Question: What is the main concern?
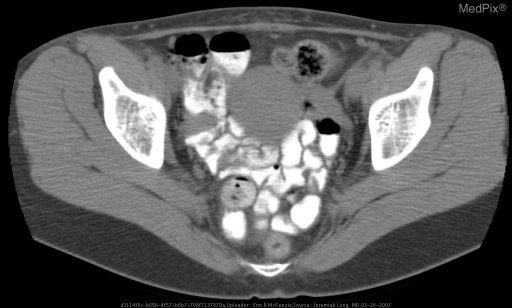
Answer: The findings suggest •  Within the pelvis, just posterior to the uterus and just to the right of the midline, there is a 1.9 cm round mass with an internal air-fluid level and some enteric contrast material present within.
•  The density of the enteric contrast material within the lesion is somewhat less than that of the surrounding small bowel.
•  There is no mesenteric inflammatory change surround this lesion.
•  The appendix is not definitely identified on this examination.  No secondary signs of appendiceal inflammation are noted.
•  The bowel loops otherwise demonstrate normal attenuation and configuration throughout.
•  There is no evidence of bowel obstruction.. Posterior to the uterus and to ther right of midline there is a 1.9 cm rounded mass with an internal air-fluid level and some enteric contrast material present within.. The patient might have a history of 42 year old female with a 10 day history of lower abdominal/pelvic pain and dysuria despite antibiotic therapy for presumed cystitis.